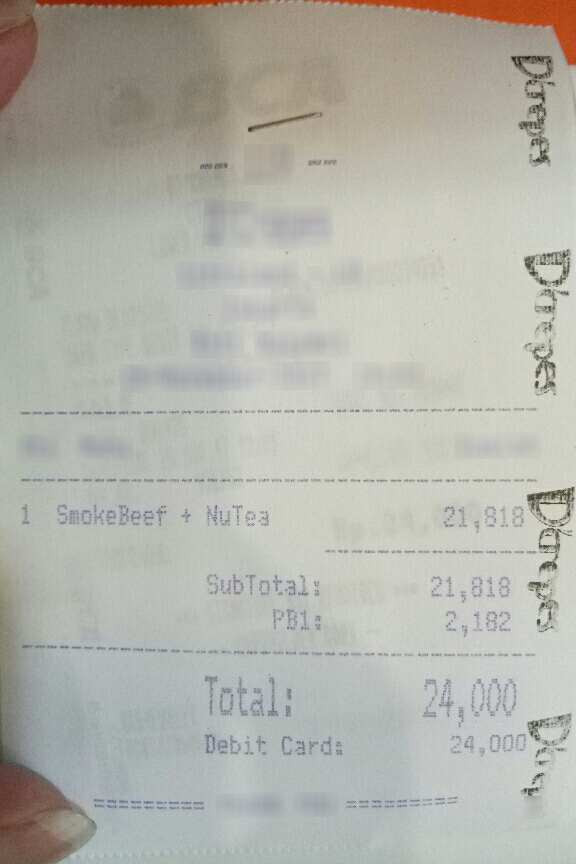
Number of items: 3
Subtotal: 21,818
Tax: 2,182
Total: 24,000
OCR text regions:
text: 1
text: SmokeBeef
text: +
text: NuTea
text: 21,818
text: SubTotal:
text: 21,818
text: PB1:
text: 2,182
text: Total:
text: 24,000
text: Debit
text: Card:
text: 24,000